Question: What type of tax is indicated in the document, personal property or real estate?
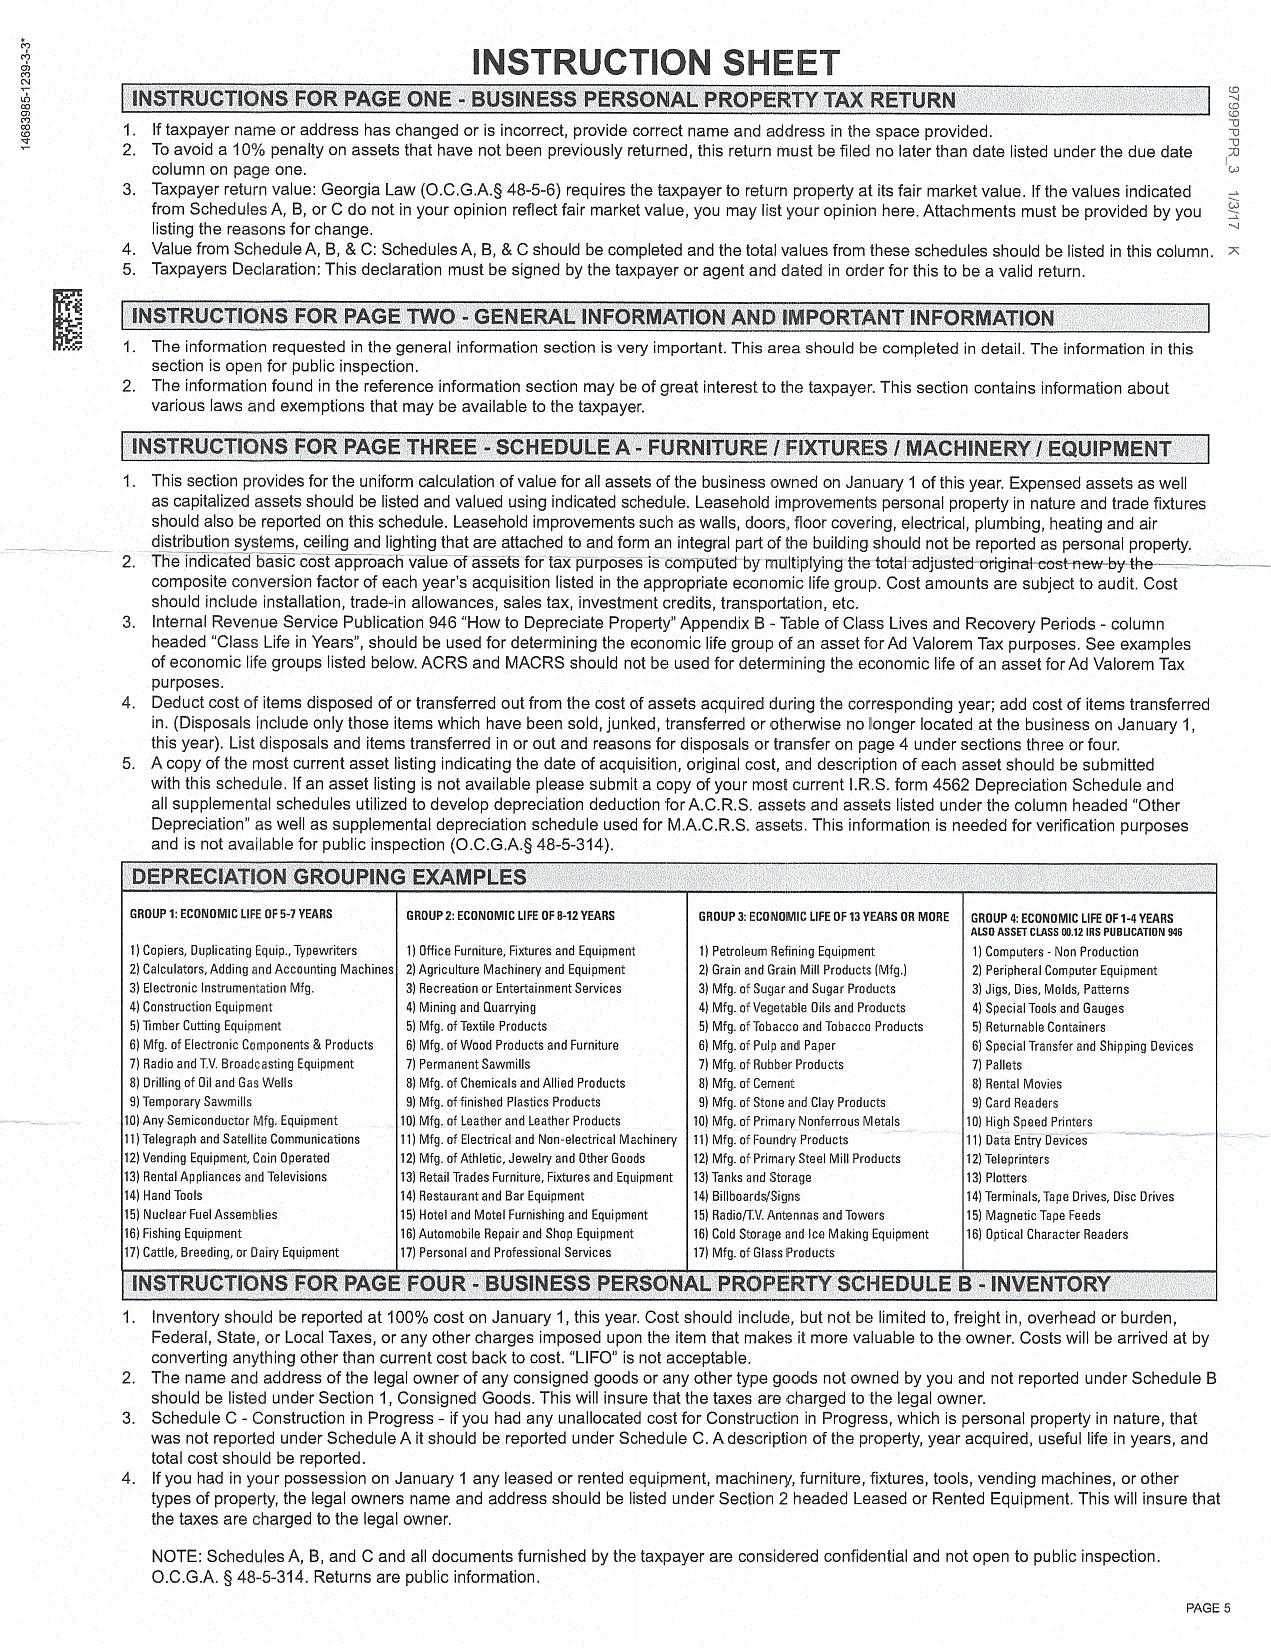
Answer: "Business Personal Property Tax Return"